Question: What are the imaging findings?
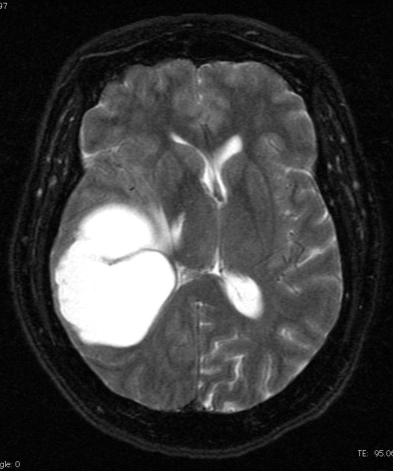
Answer: The imaging shows Bilobed "cystic" appearing right hemispheric mass, with a thin peripheral rim of enhancement. Bilobed "cystic" appearing right hemispheric mass, with a thin peripheral rim of enhancement..